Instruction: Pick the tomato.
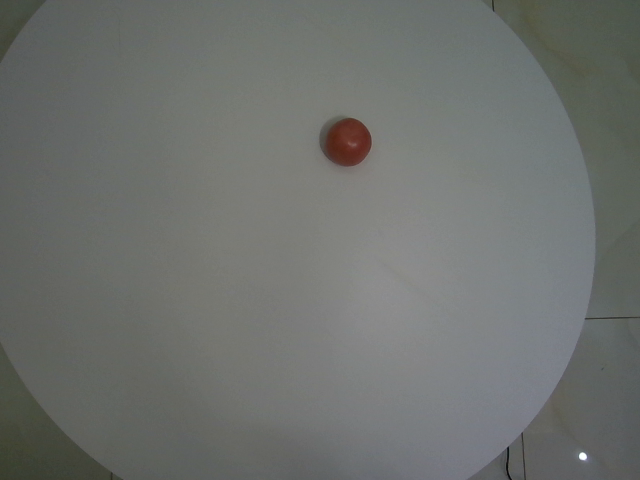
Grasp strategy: vertical